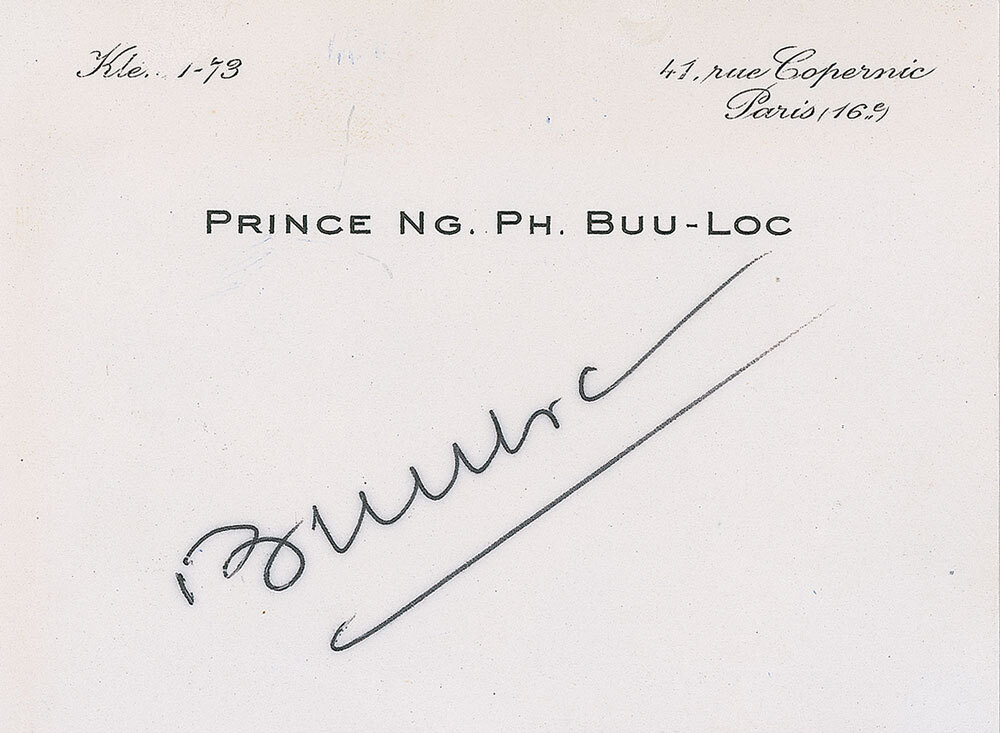
Signature of: nguyễn phúc bửu lộc